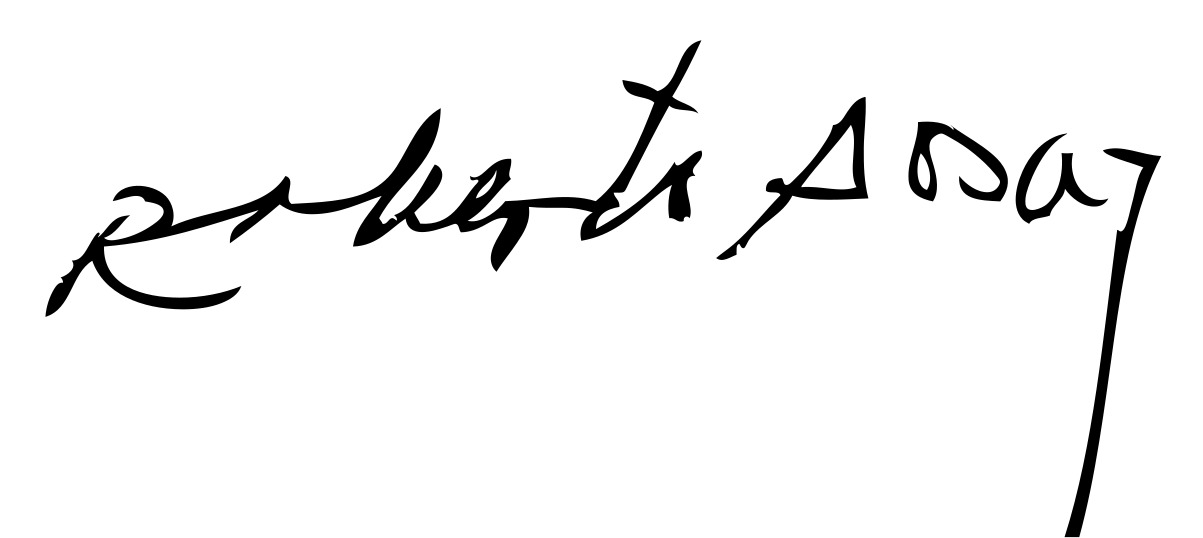
Signature of: roberto sosa